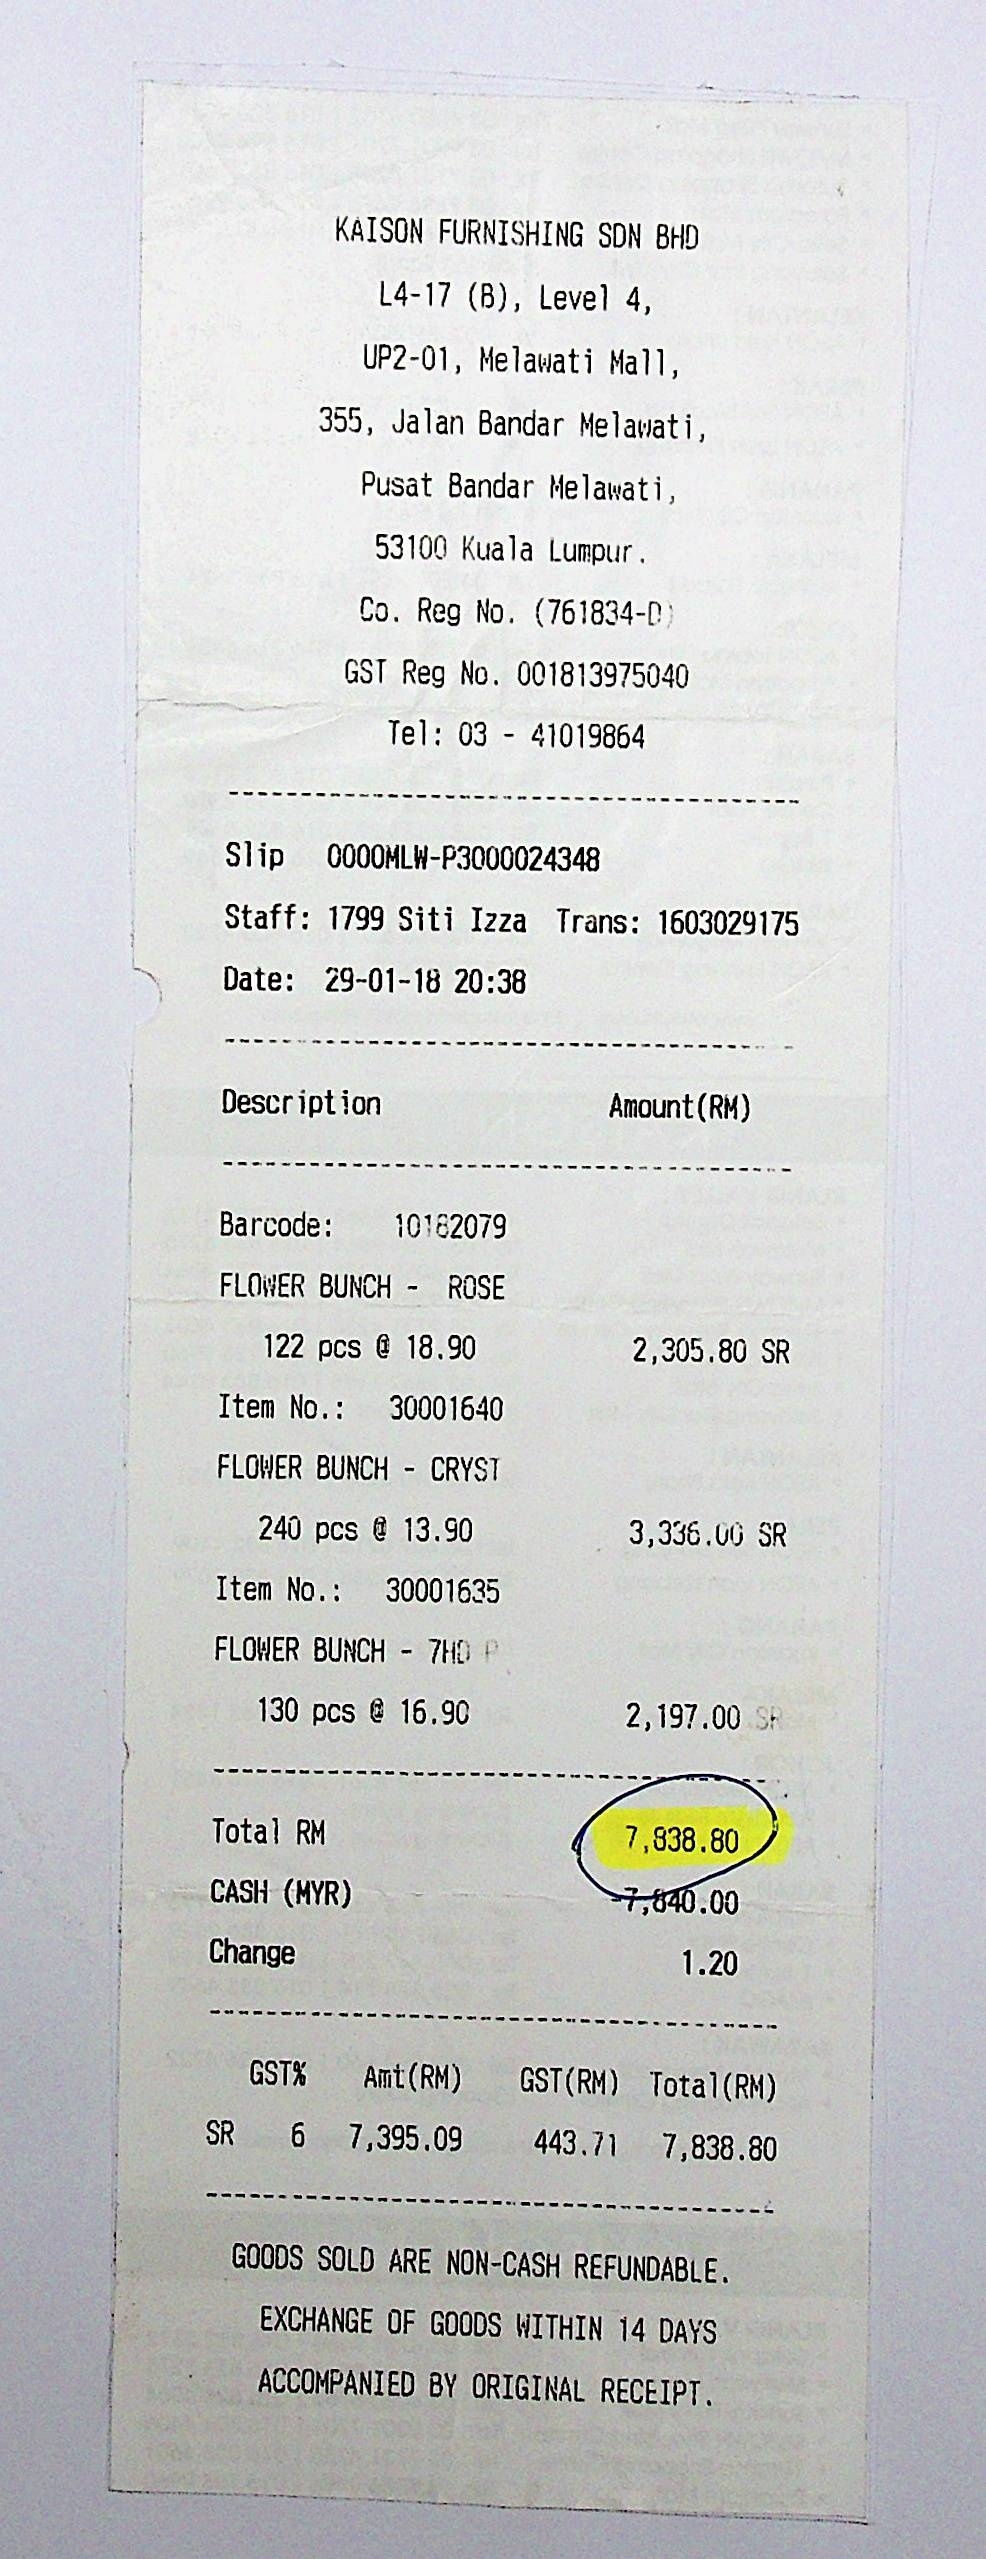
KAISON FURNISHING SDN BHD
L4-17 (B), LEVEL 4,
UP2-01, MELAWATI MALL,
355, JALAN BANDAR MELAWATI,
PUSAT BANDAR MELAWATI,
53100 KUALA LUMPUR.
CO. REG NO. (761834-D)
GST REG NO. 001813975040
TEL : 03 - 41019864
SLIP
0000MLW-P3000024348
STAFF:
1799 SITI IZZA
TRANS:
1603029175
DATE:
29-01-18 20:38
DESCRIPTION
AMOUNT(RM)
BARCODE:
10182079
FLOWER BUNCH -
ROSE
122 PCS @ 18.90
2,305.80 SR
ITEM NO. :
30001640
FLOWER BUNCH - CRYST
240 PCS @ 13.90
3,336.00 SR
ITEM NO. :
30001635
FLOWER BUNCH - 7HD P
130 PCS @ 16.90
2,197.00 SR
TOTAL RM
CASH (MYR)
CHANGE
7,838.80
-7,840.00
1.20
GST%
AMT(RM)
GST(RM)
TOTAL(RM)
SR
6
7,395.09
443.71
7,838.80
GOODS SOLD ARE NON-CASH REFUNDABLE.
EXCHANGE OF GOODS WITHIN 14 DAYS
ACCOMPANIED BY ORIGINAL RECEIPT.